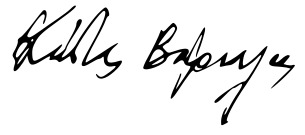
Signature of: kostas varnalis